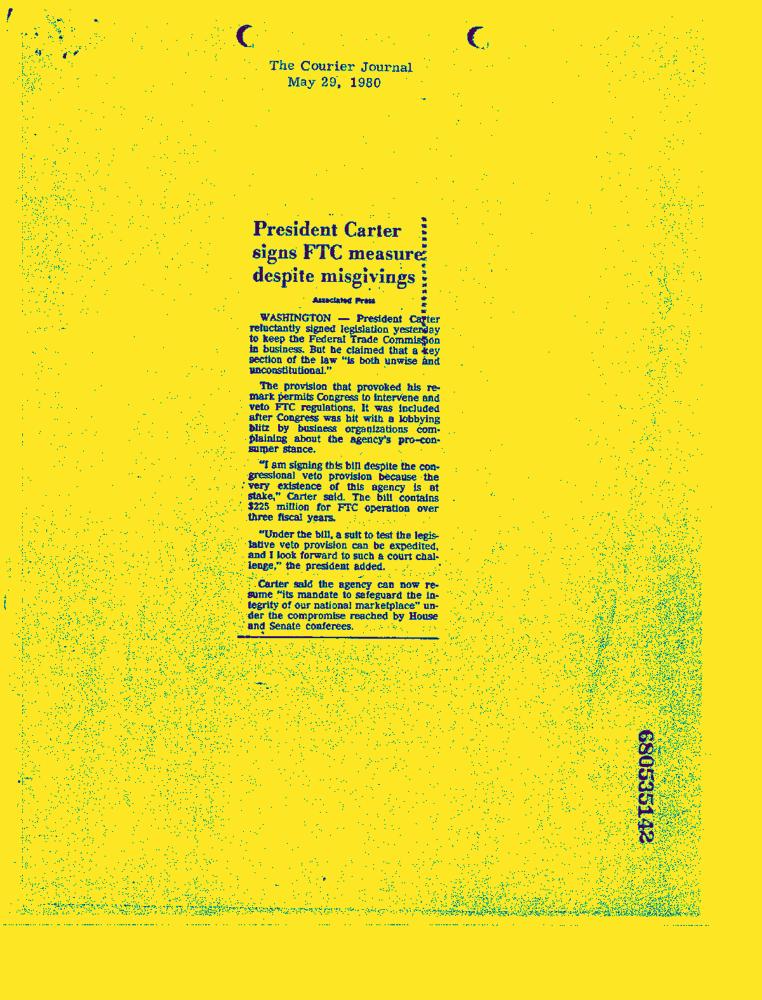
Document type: News-Article